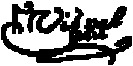
Signature of: guillaume vignal